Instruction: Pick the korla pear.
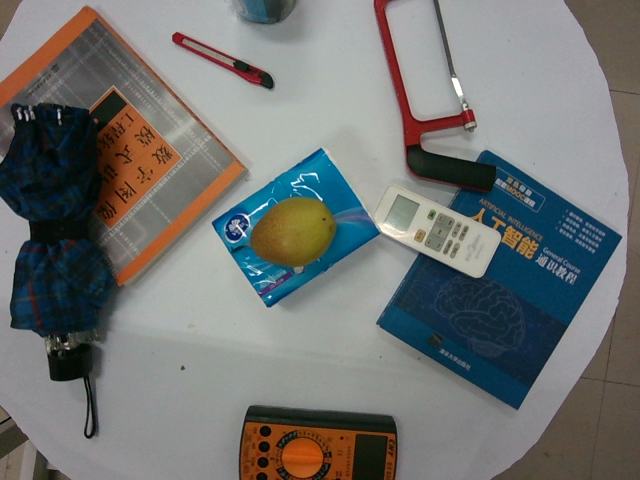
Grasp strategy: vertical